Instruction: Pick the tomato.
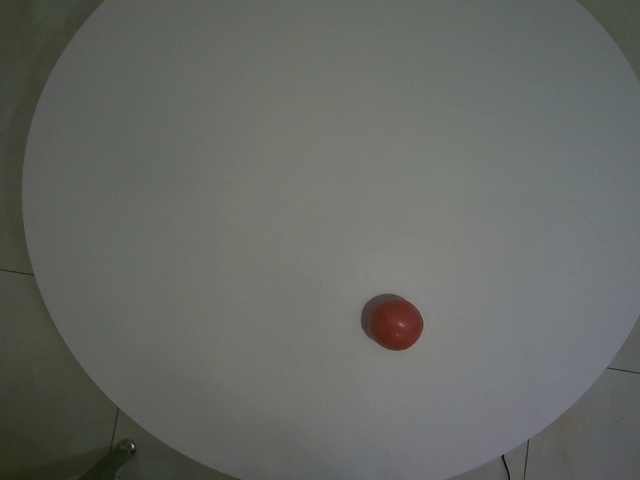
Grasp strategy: vertical